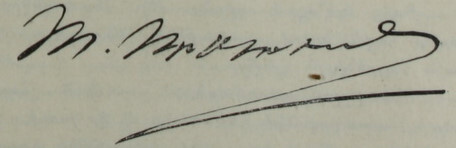
Signature of: ṛuben orberyan